Question: What is the potential diagnosis?
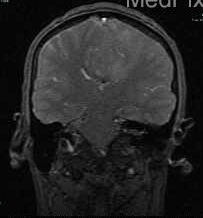
Answer: The possible diagnosis includes meningioma, lymphoma, hemangioparacytoma, metastatic carcinoma, inflammatory lesions such as sarcoidosis and Wegener's granulomatosis, and infections such as tuberculosis.